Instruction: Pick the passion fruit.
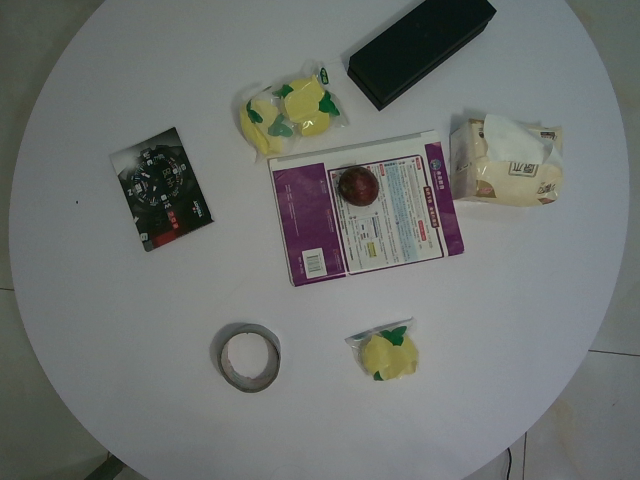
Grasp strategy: vertical